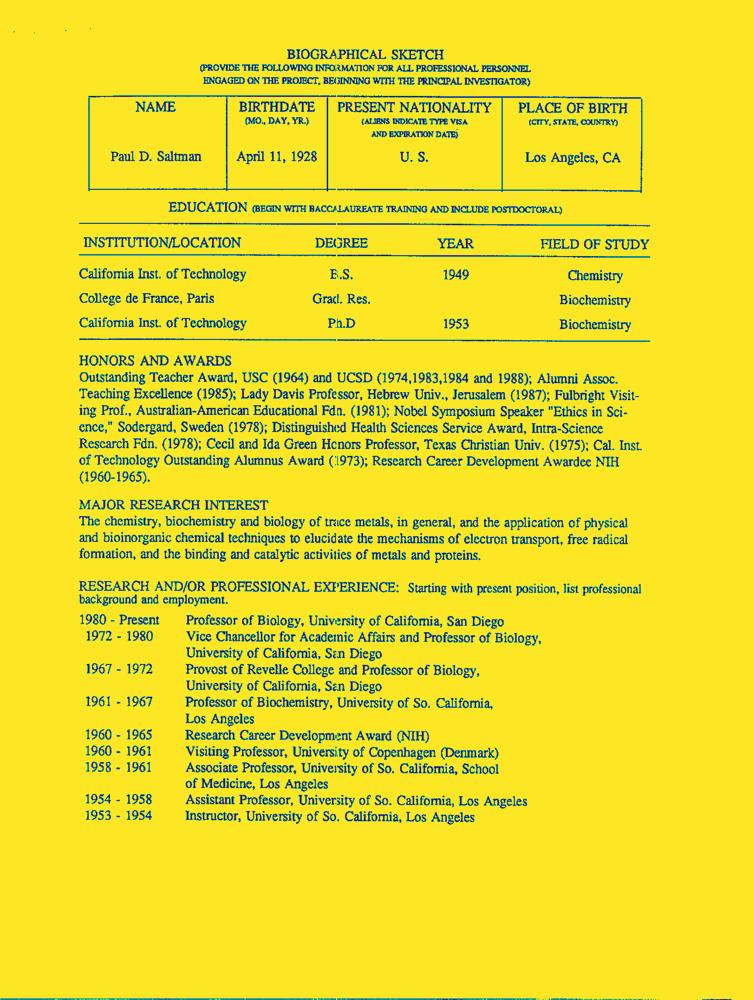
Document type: Resume-Doc